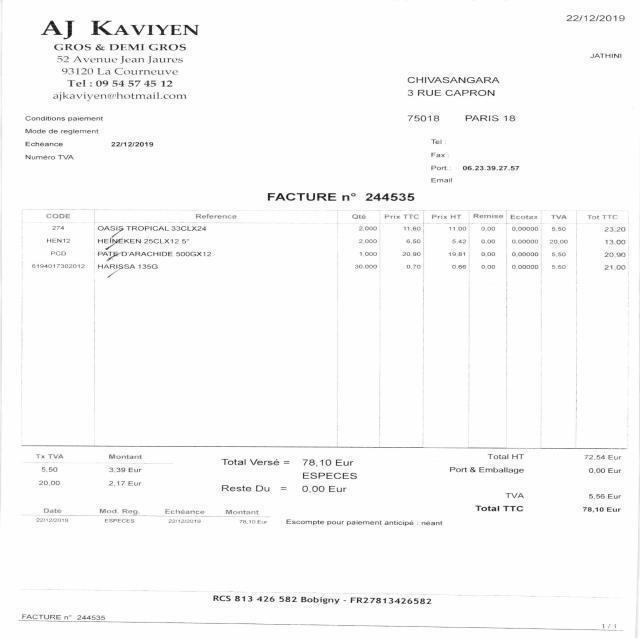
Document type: Invoice